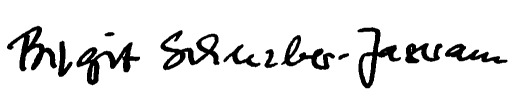
Signature of: birgit schnieber jastram